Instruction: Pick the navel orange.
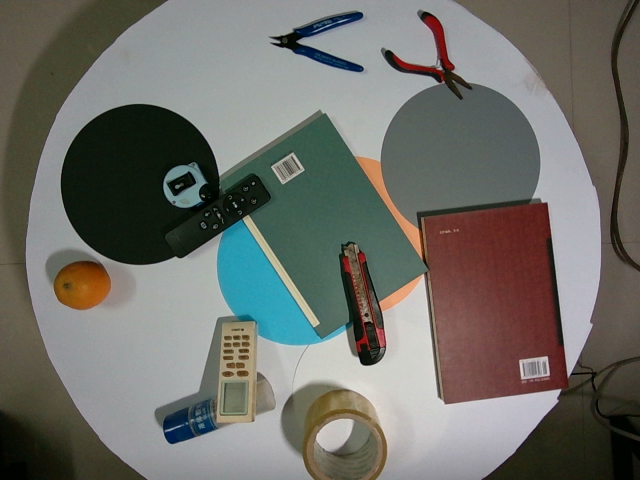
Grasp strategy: vertical